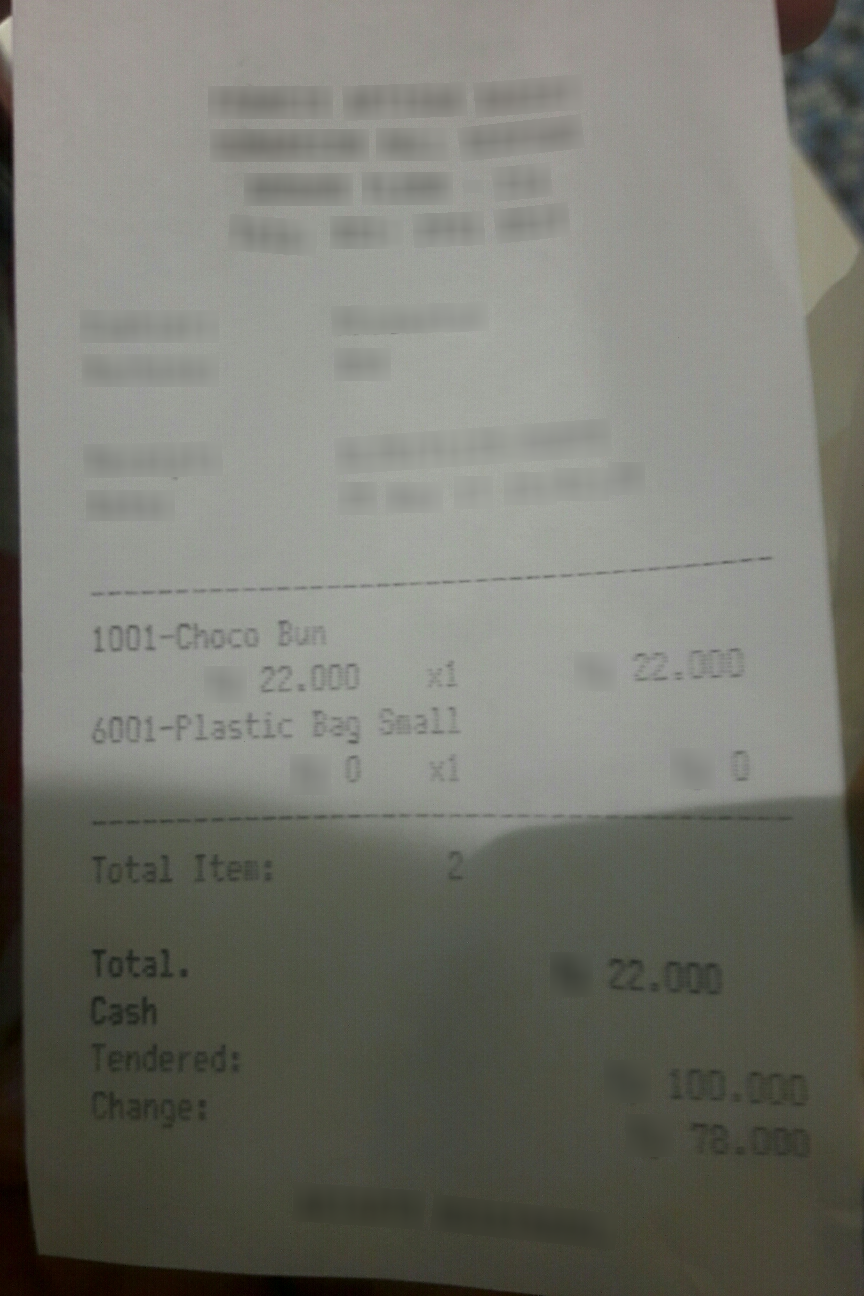
Extraction:
receipt: line_items: name: 1001-Choco Bun
price: 22,000
qty: x1
name: 6001-Plastic Bag Small
price: 0
qty: x1
total: 22,000